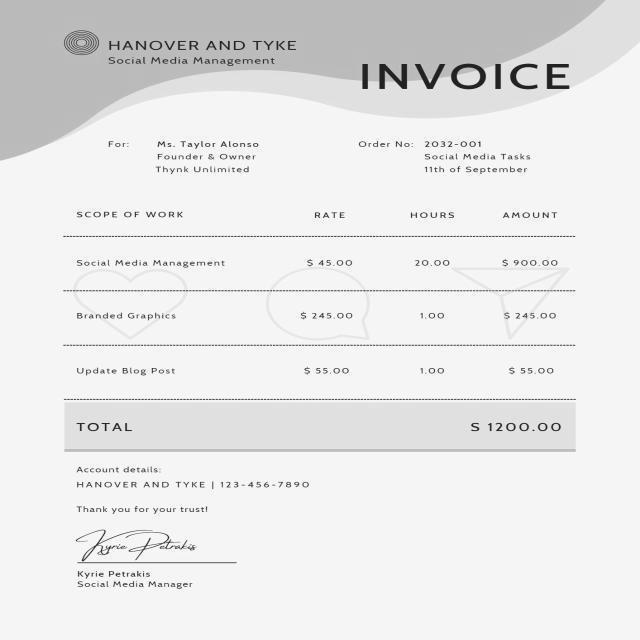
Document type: Invoice